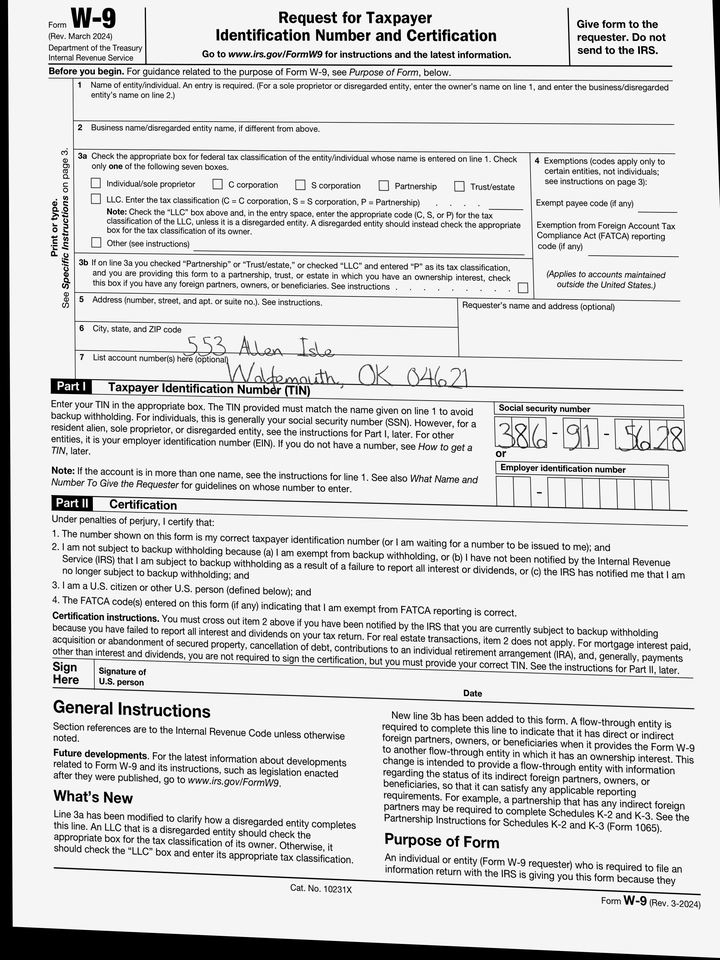
adr1: 553 Allen Isle
adr2: Wolfemouth, OK 04621
cbx: no
ssn: 386915628